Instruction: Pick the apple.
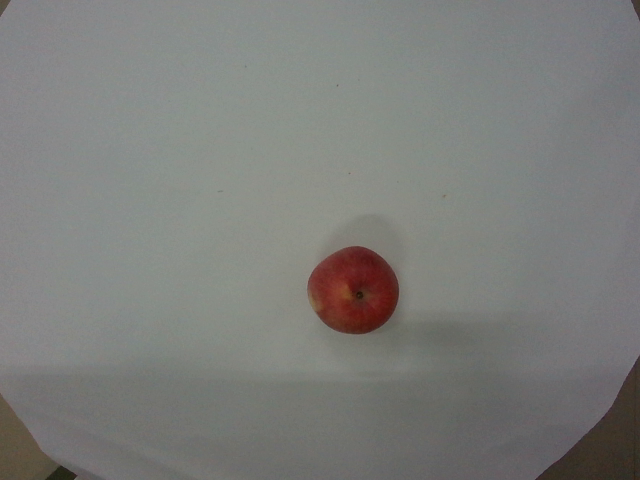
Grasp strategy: vertical